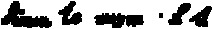
Signature of: simon le moyne